Question: Describe the condition in detail:
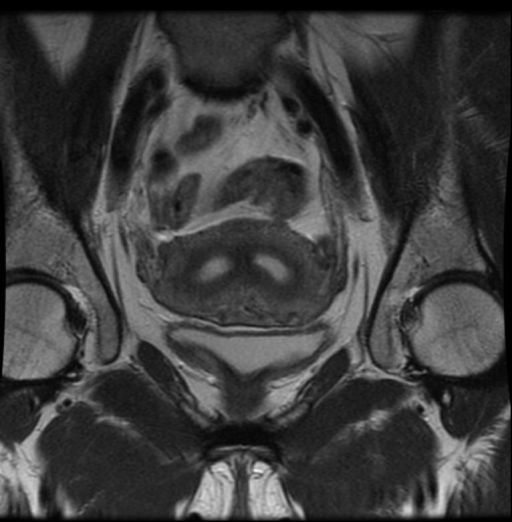
Answer: The disease is discussed as: Defects in mullerian duct development, fusion, or resorption occur in approximately 1% of women.  There are 7 classifications of these congenital uterine anomalies.  Some of these are associated with renal anomalies and/or infertility.  Class I is partial or complete absence of the uterus and/or cervix.  Class II is a unicornuate uterus which results from agenesis of one of the mullerian ducts.  This is associated with the absence of the ipsilateral kidney.  Class III is a fusion anomaly in which there us 2 separate uterus horns, cervices, and vaginas.  Bicornuate uterus (class IV) is characterized by 2 uterine horns but one cervix and vagina.  It is caused by incomplete resorption of the uterine septum.  However, the septum is composed of myometrium and often doesn't extend the entire length of the uterine cavity.  These features distinguish it from a septate uterus in which there is a fibrous septum. These patients are typically asymptomatic and no treatment is typically necessary.  Most of these women maintain their fertility.  However, there is an association between bicornuate uterus and incompetent cervix.  Class V and VI are septate uterus (high incidence of infertility) and T-shaped uterus (results from diethylstilbestrol exposure inutero), respectively.

Hysterosalpingography is often used to evaluate the uterine cavity, while US is the typical screening exam for uterine wall abnormalities.  MR is the best imaging modality to more definitively define the anatomy.  It is often able to characterize a uterine anomaly that was unclear on one of the other imaging modalities.